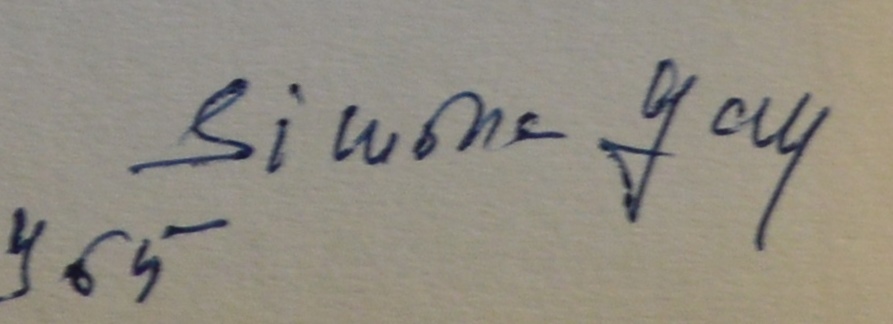
Signature of: simona gay